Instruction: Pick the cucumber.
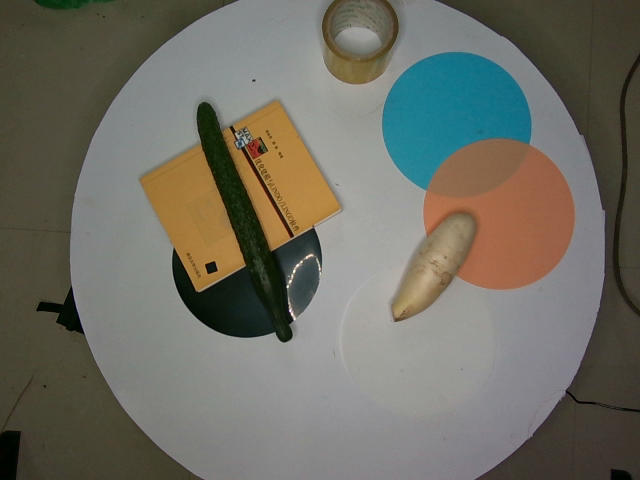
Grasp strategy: vertical